Question: What do the imaging results show?
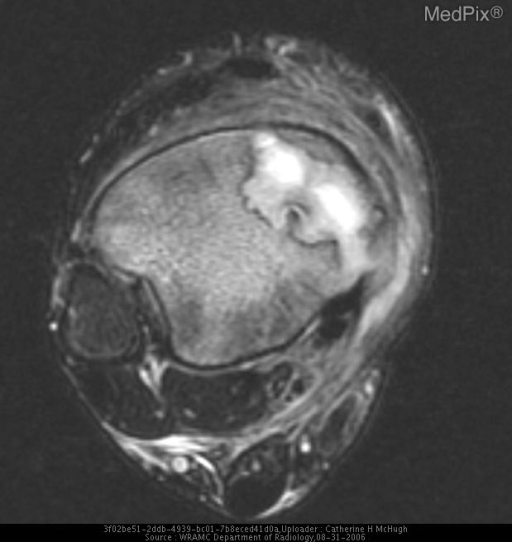
Answer: The imaging shows Figure 1:  Initial anteroposterior (A-P) radiograph of the right distal tibia and fibula 15 months prior to the current presentation showed no evidence of fracture and mild soft tissue swelling around the lateral malleolus.  Incidentally, a lucent lesion with a well defined cortical margin was found along the lateral distal tibia, consistent with a nonossifying fibroma.

Figure 2:  Follow-up A-P radiograph of the right distal tibia and fibula 15 months after the initial injury shows a bilocular lytic lesion of the metaphysis and a unilocular lytic lesion of the epiphysis at the medial aspect of the tibia. The lesions are surrounded by a well defined sclerotic border with benign-appearing periosteal reaction and mild soft tissue swelling medially. The metaphyseal lesions extend across the physis into the epiphysis. There are no fracture lucencies and the joint spaces are maintained.  The nonossifying fibroma of the lateral distal tibia is unchanged.

Figure 3:  A Tc-99m HDP bone scan demonstrates increased radiotracer uptake at the distal tibial meta-epiphysis, most marked on the medial aspect of the epiphysis.

Figure 4:  Axial T1-weighted MR image of right leg reveals multiple well defined low signal intensity masses surrounded by a thick medium intensity rim with a low signal intensity periphery. The tibial metaphyseal component measures 2.1cm longitudinal x 1.6cm transverse x 2.1cm AP.  The epiphyseal component measures 2 cm longitudinal x 2.3cm transverse x 3cm AP.  The inflammatory process extends posteromedially through the cortex of the tibial epiphysis to involve the adjacent soft tissues.

Figure 5:  On axial T2-weighted fat saturated MR image of the right leg, masses become high-signal intensity surrounded by low-signal intensity rims. The high signal-intensity inflammation extends into the adjacent soft tissues. There is a low signal intensity thickening of the soft tissues medially which extends anteriorly to the anterior aspect of the anterior-tibial tendon and posteriorly to the lateral aspect of the tibial tendon, flexor digitorum longus tendon and hallucis longus tendon.  There are non-enhancing foci within the soft tissue consistent with extensive inflammation.

Figure 6:  Axial T1-weighted MR image after contrast demonstrates well defined masses with non-enhancing centers, enhancing thick rim, and non-enhancing periphery.  The non-enhancing central lesions correspond to the low signal intensity centers seen on T1-weighted MR and high signal intensity centers seen on T2-weighted MR, which together is consistent with necrosis. The epiphyseal lesion expands through the anteromedial border of the tibia with extension of the abscess into the adjacent soft tissues.  High-signal-intensity bone marrow edema extends 5.5cm proximally into the distal tibial diaphysis from the site of the lesions. T2-weighted fat saturated MR.

Masses become high-signal intensity surrounded by medium-signal intensity rim amd low-signal intensity periphery. The high signal-intensity inflammation extends into the adjacent soft tissues. There is thickening of the soft tissues medially..